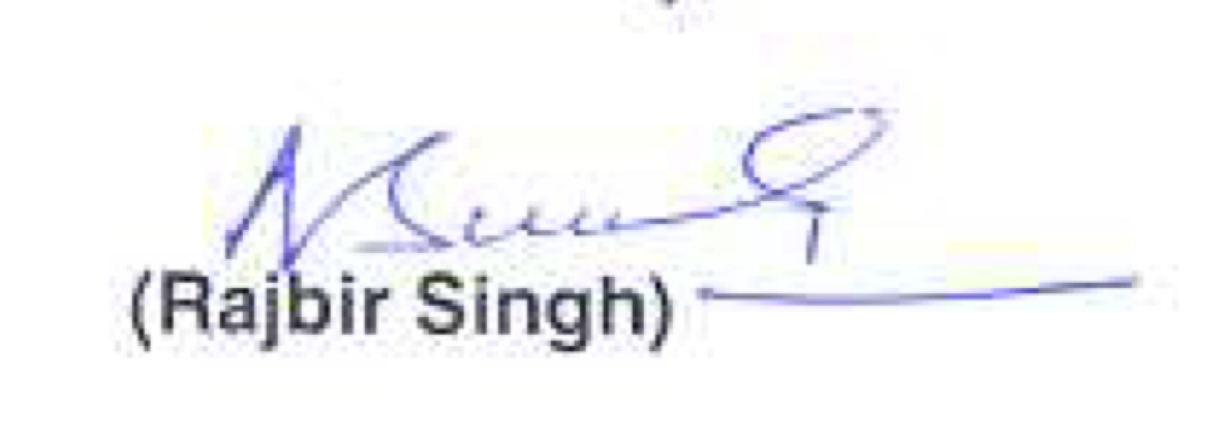
Signature of: rajbir singh